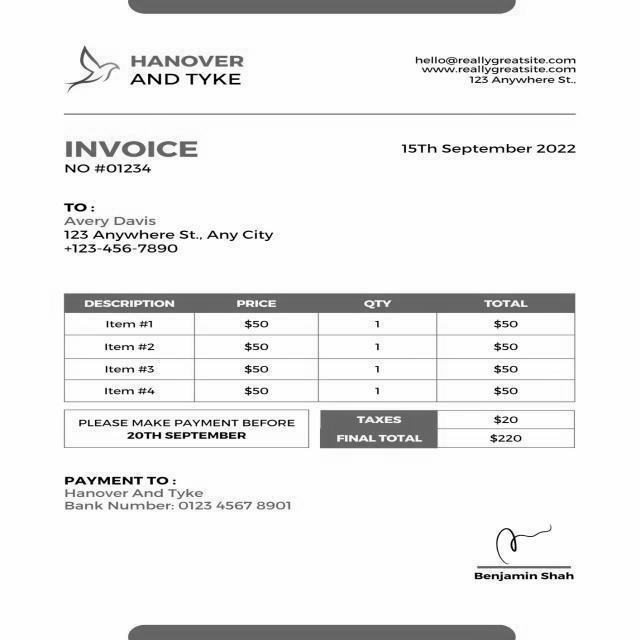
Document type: Invoice